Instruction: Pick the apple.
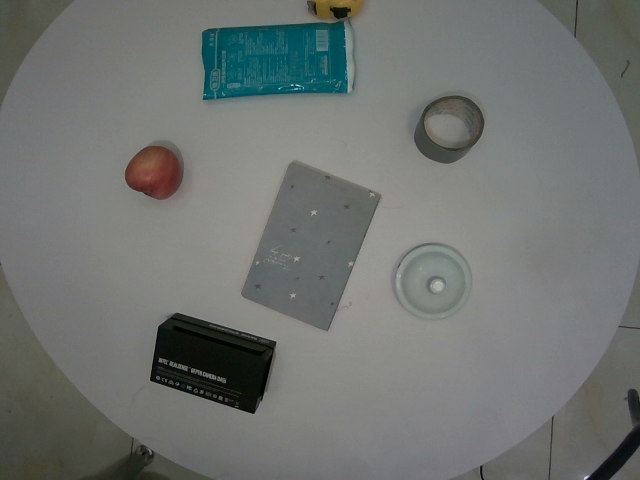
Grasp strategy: vertical